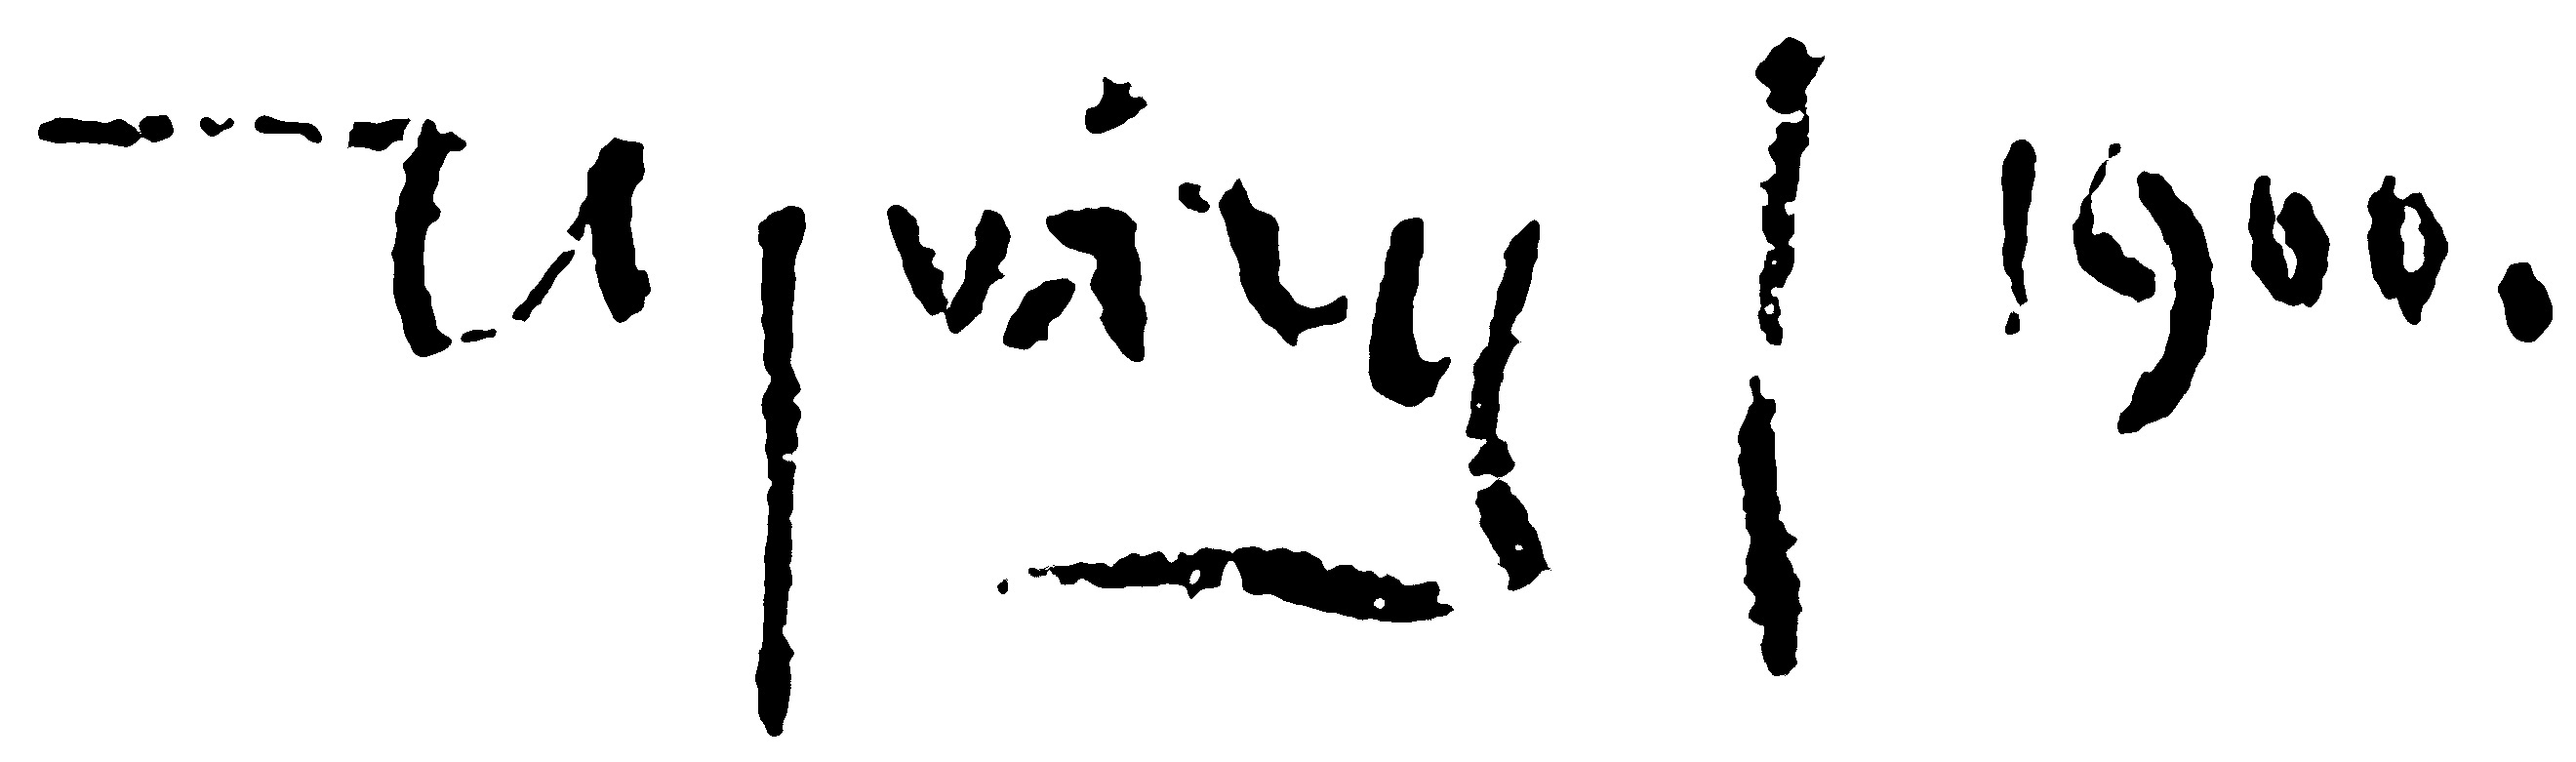
Signature of: ignác ujváry